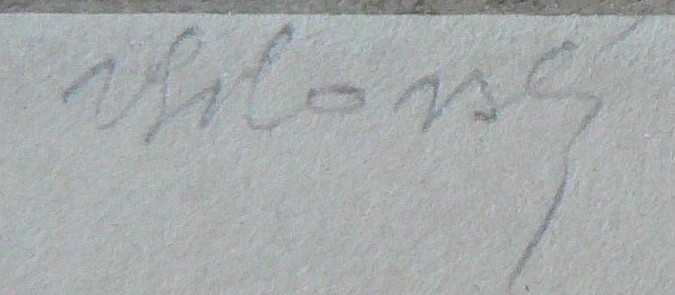
Signature of: vladimír silovský